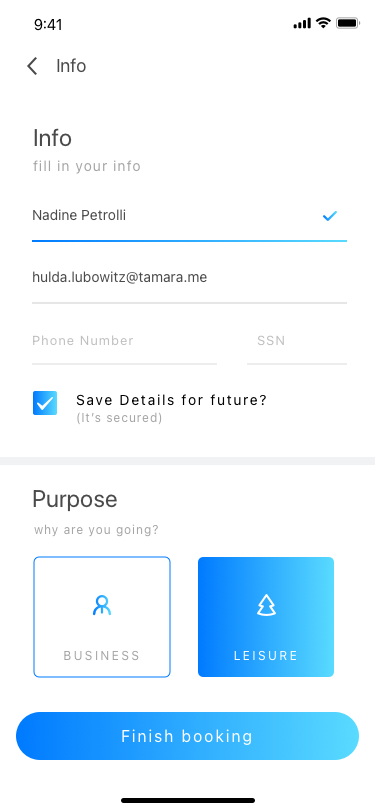
Text in this UI design:
leisure
business
why are you going?
Purpose
(It’s secured)
Save Details for future?
SSN
Phone Number
hulda.lubowitz@tamara.me
Nadine Petrolli
fill in your info
Info